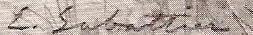
Signature of: louis rémy sabattier